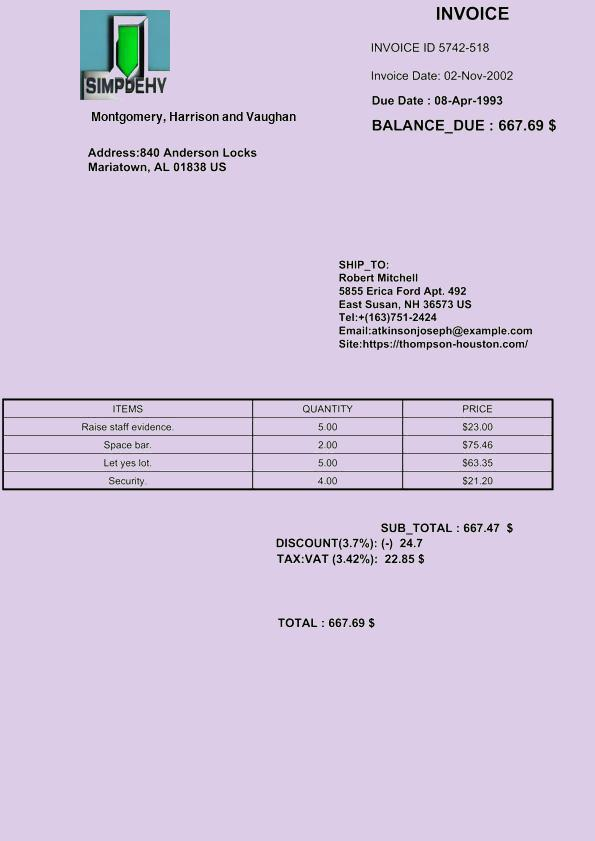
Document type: Invoice